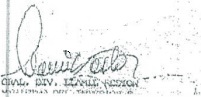
Signature of: llamil reston